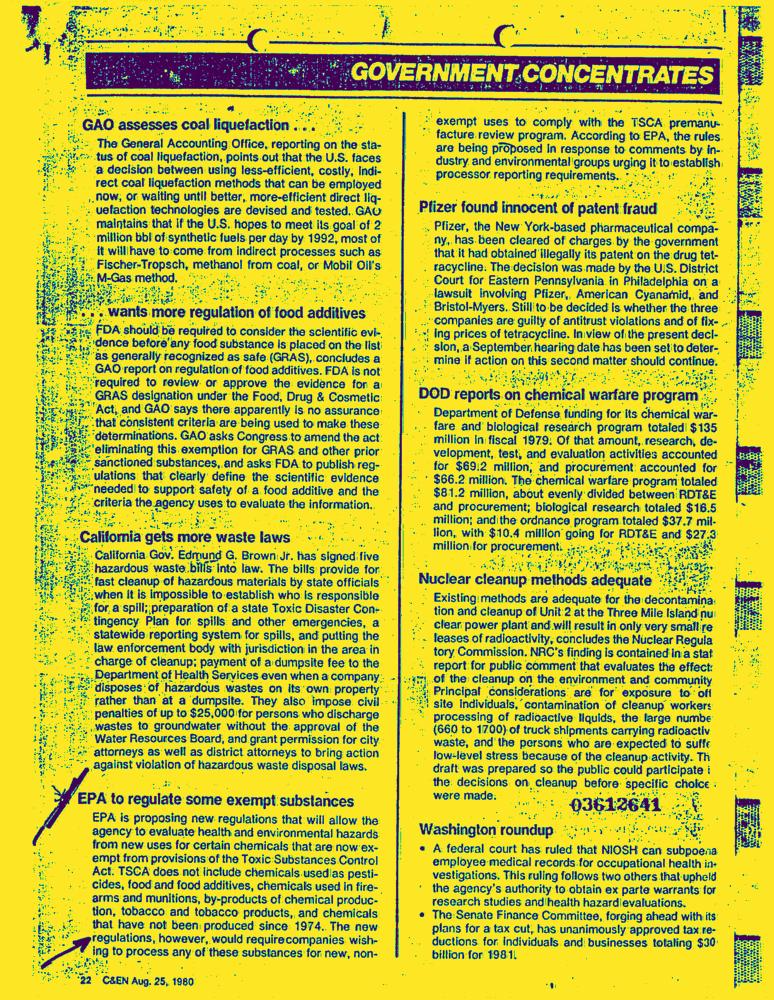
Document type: News-Article